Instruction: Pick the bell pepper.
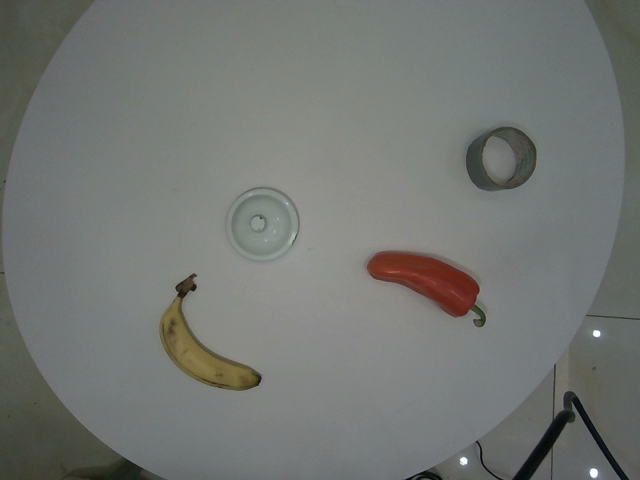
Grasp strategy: vertical